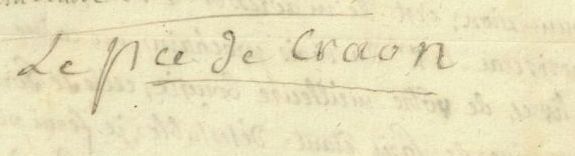
Signature of: charles juste de beauvau 2nd prince of craon and beauvau